Question: What was observed in the imaging?
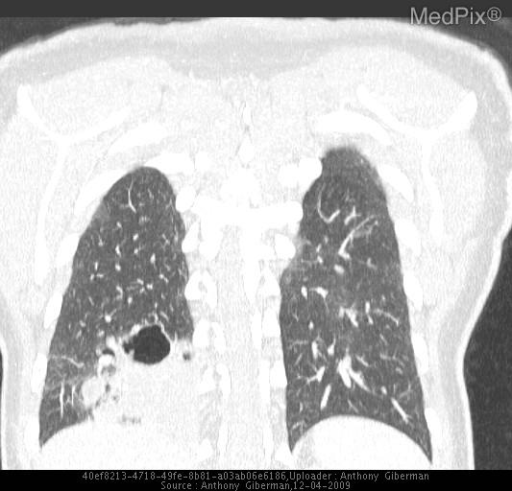
Answer: The imaging shows 1st Image: PA and lateral radiographs of the chest demonstrate patchy air space density involving the right lower lobe. There is a cavitary lesion with an air-fluid level worrisome for abscess formation.  The remainder of the lung parenchyma is clear and evenly aerated without additional regions of consolidation identified.   There is focal extroconvex curvature involving the thoracic spine, unchanged.

Next 3 images: Within the right lung base there is a large area of consolidation with accompanying bronchiectasis as well as a cavitary lesion with an air fluid level.  Several additional areas of patchy opacity are present likely representing accompanying atelectasis.  There is no evidence of pneumothorax or pleural effusion.  No enlarged lymph nodes are identified.

Last image: There is a cluster of well-defined thin-walled cysts in the right lung base, some of which are confluent.  The previously noted marked soft tissue thickening around them has resolved during the study interval as has the air-fluid level.  No soft tissue thickening persists in this region.  The lungs are otherwise clear. Cavitary lesion in the right lower lobe (RLL).